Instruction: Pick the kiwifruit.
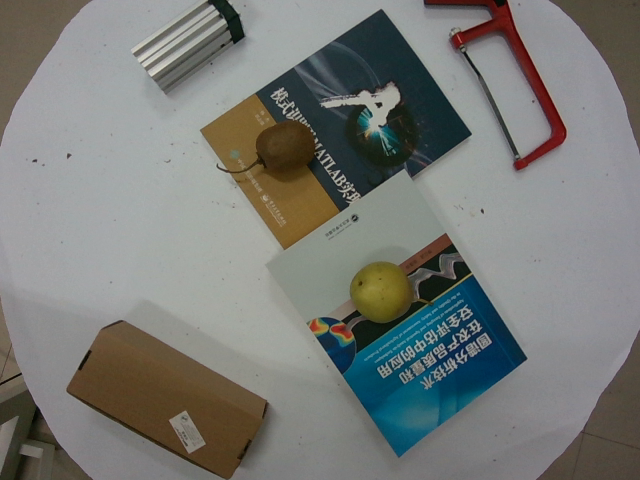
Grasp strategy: vertical